Question: Which state is mentioned in the document?
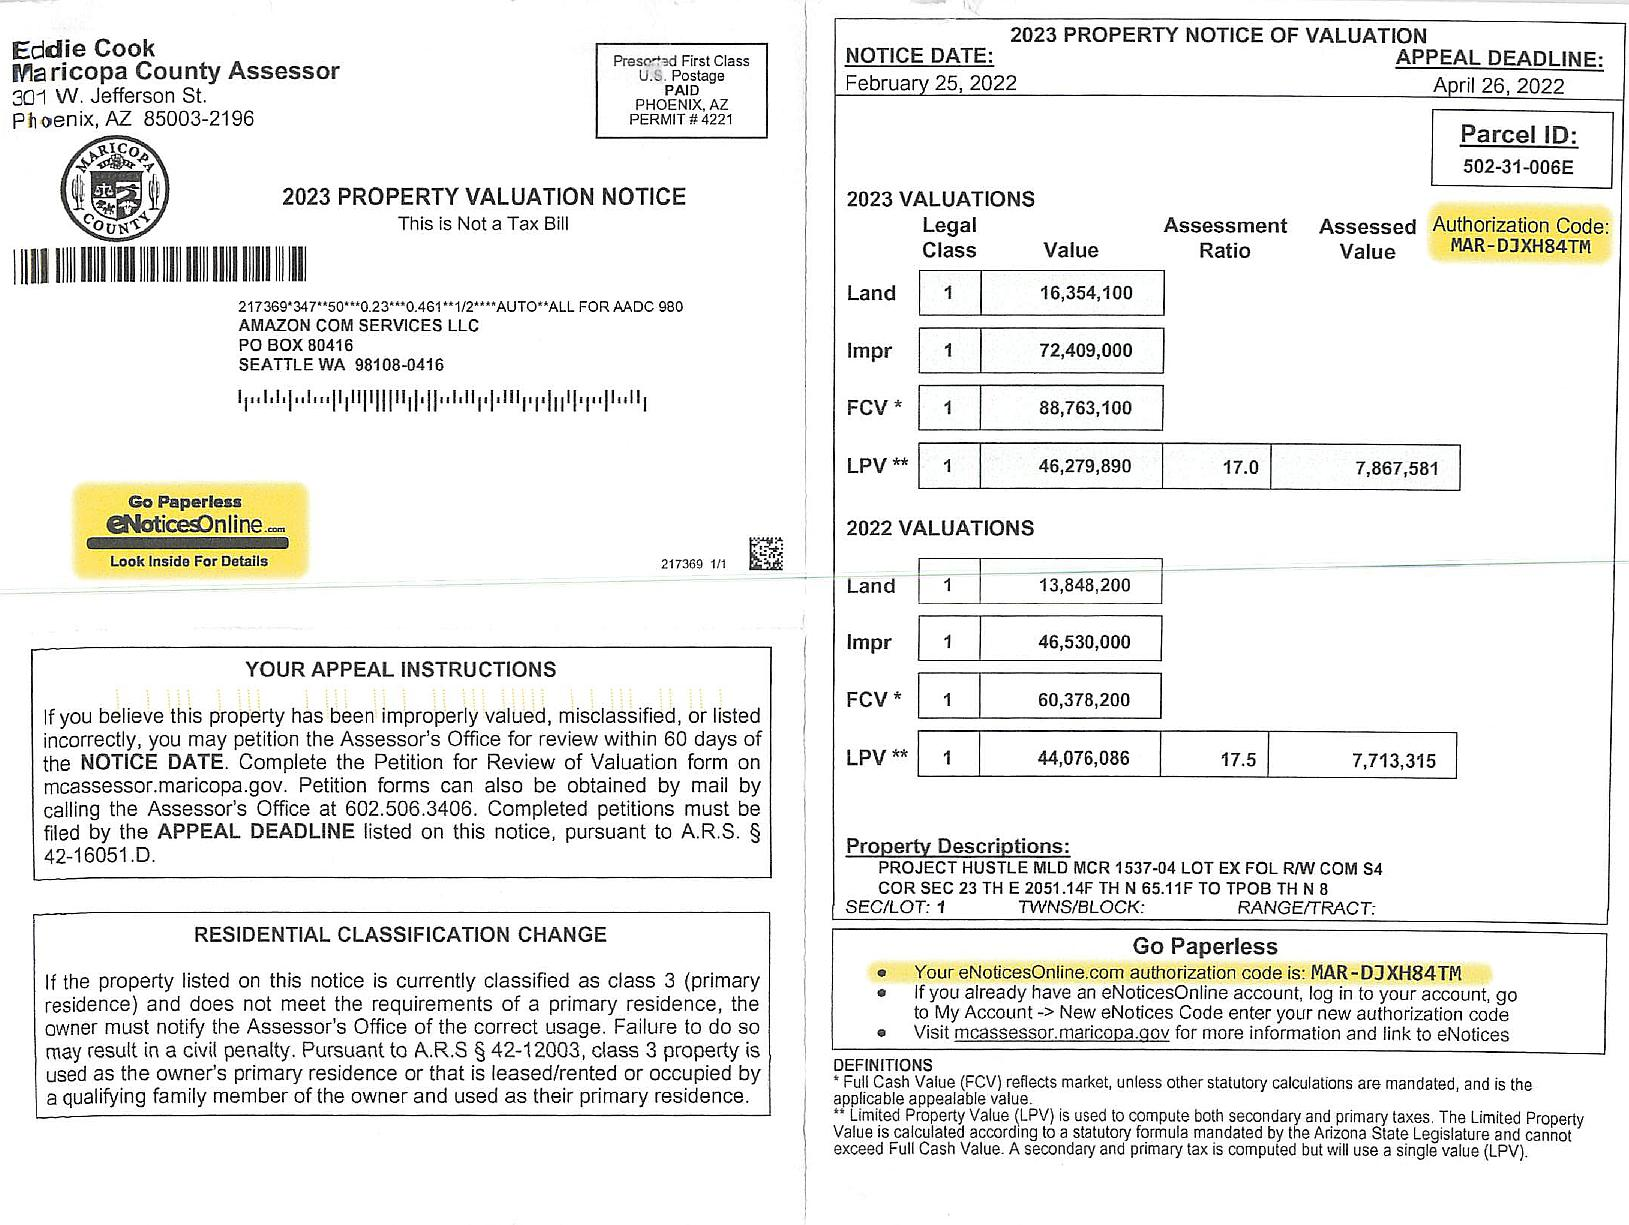
Answer: "AZ"